Question: In what way does the history help explain the case?
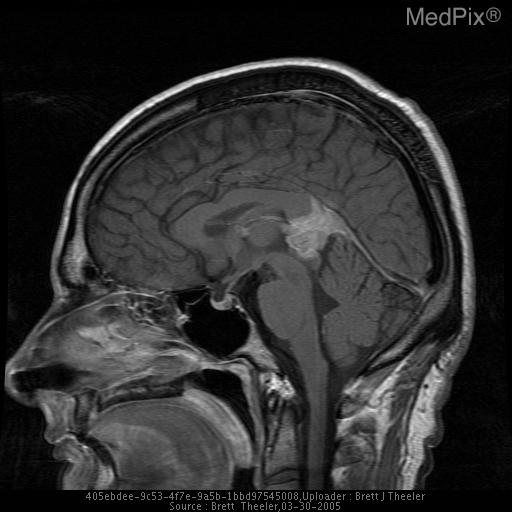
Answer: The patient's history of Patient presented with progressive worsening of headaches with no other signs or symptoms. is key in understanding the case.